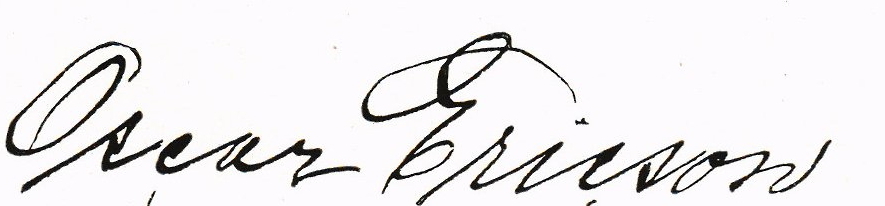
Signature of: oscar ericson